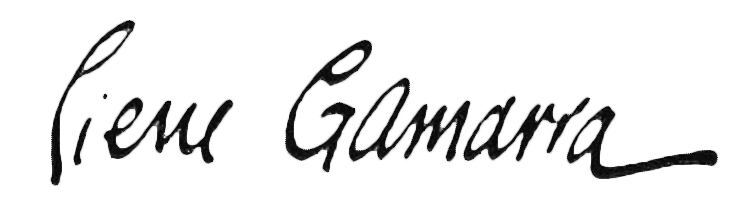
Signature of: pierre gamarra